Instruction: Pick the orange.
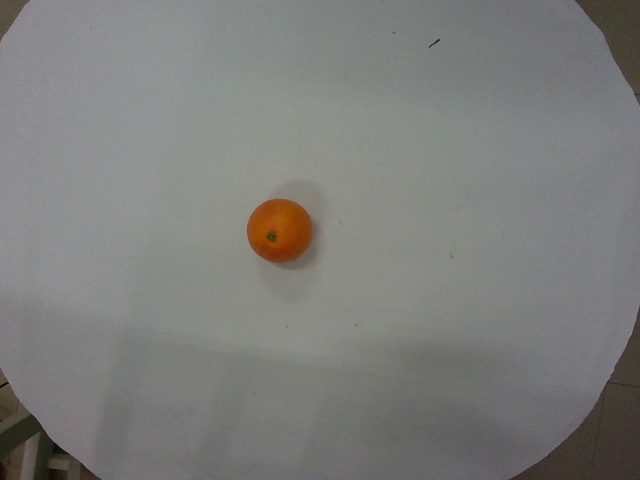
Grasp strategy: vertical